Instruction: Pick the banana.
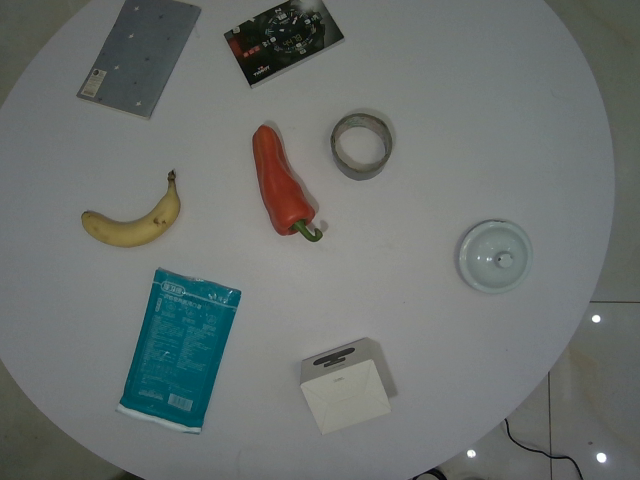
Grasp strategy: vertical